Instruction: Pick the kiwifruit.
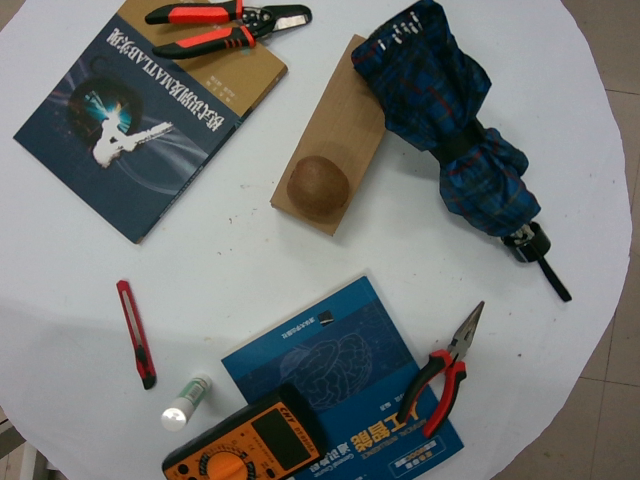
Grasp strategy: vertical